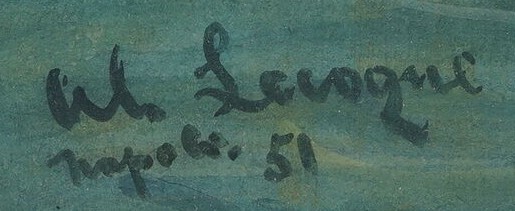
Signature of: alois lecoque